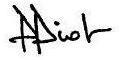
Signature of: peter piot